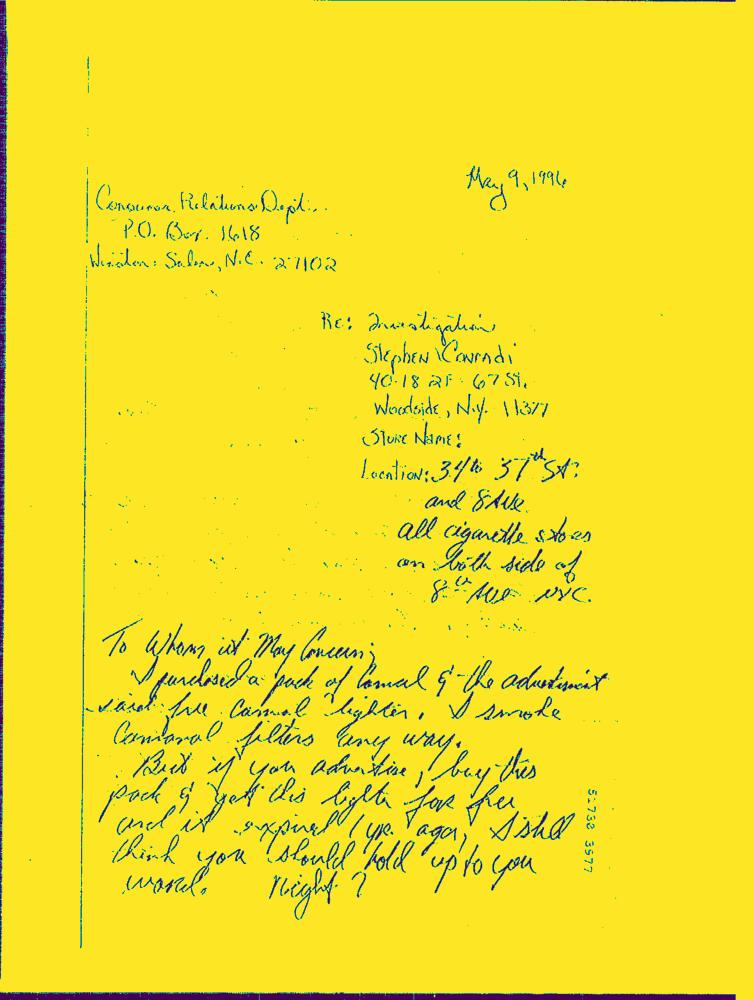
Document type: Hand-Written